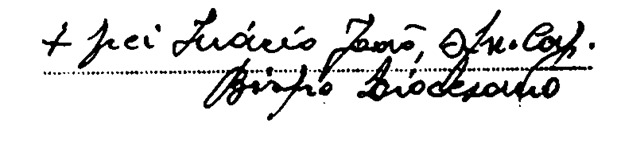
Signature of: inácio joão dal monte